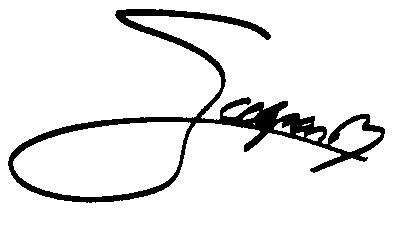
Signature of: david calvo celopan